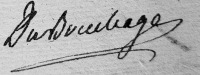
Signature of: marc joseph de gratet dubouchage 1